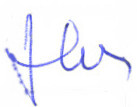
Signature of: q127278072